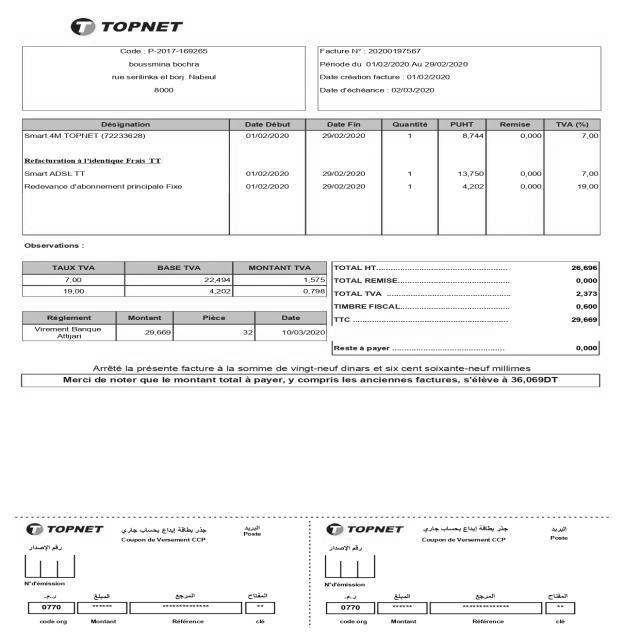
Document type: Invoice